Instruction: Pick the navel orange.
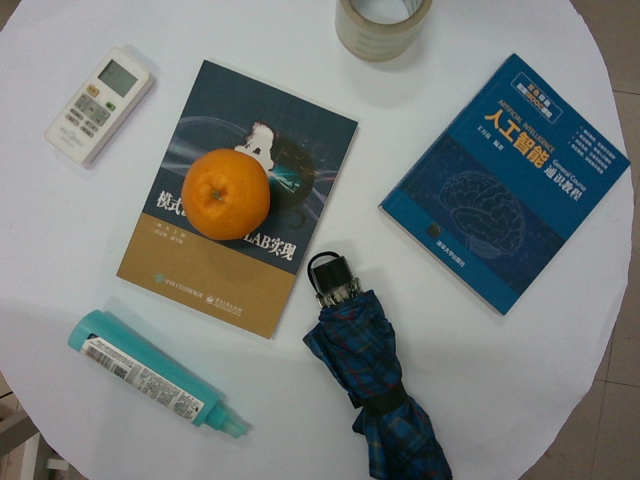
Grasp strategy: vertical